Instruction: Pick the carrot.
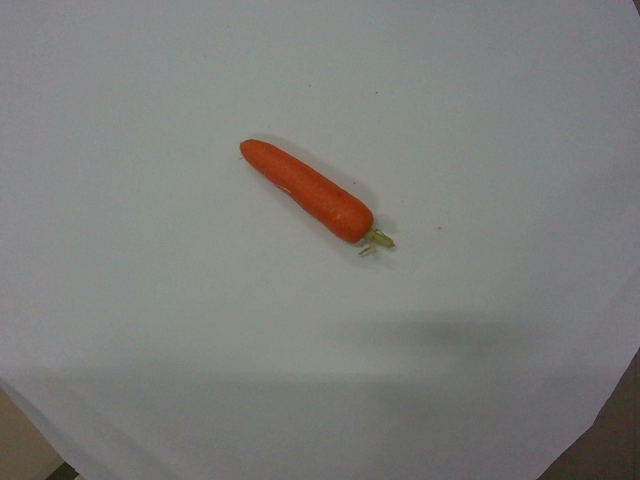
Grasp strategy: vertical